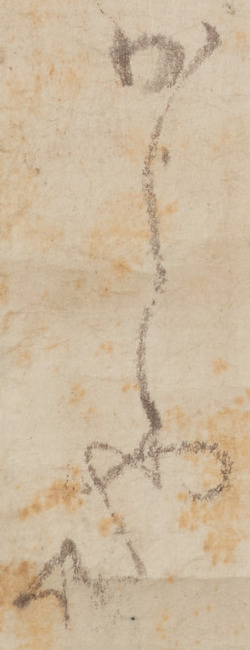
Signature of: hosokawa gracia